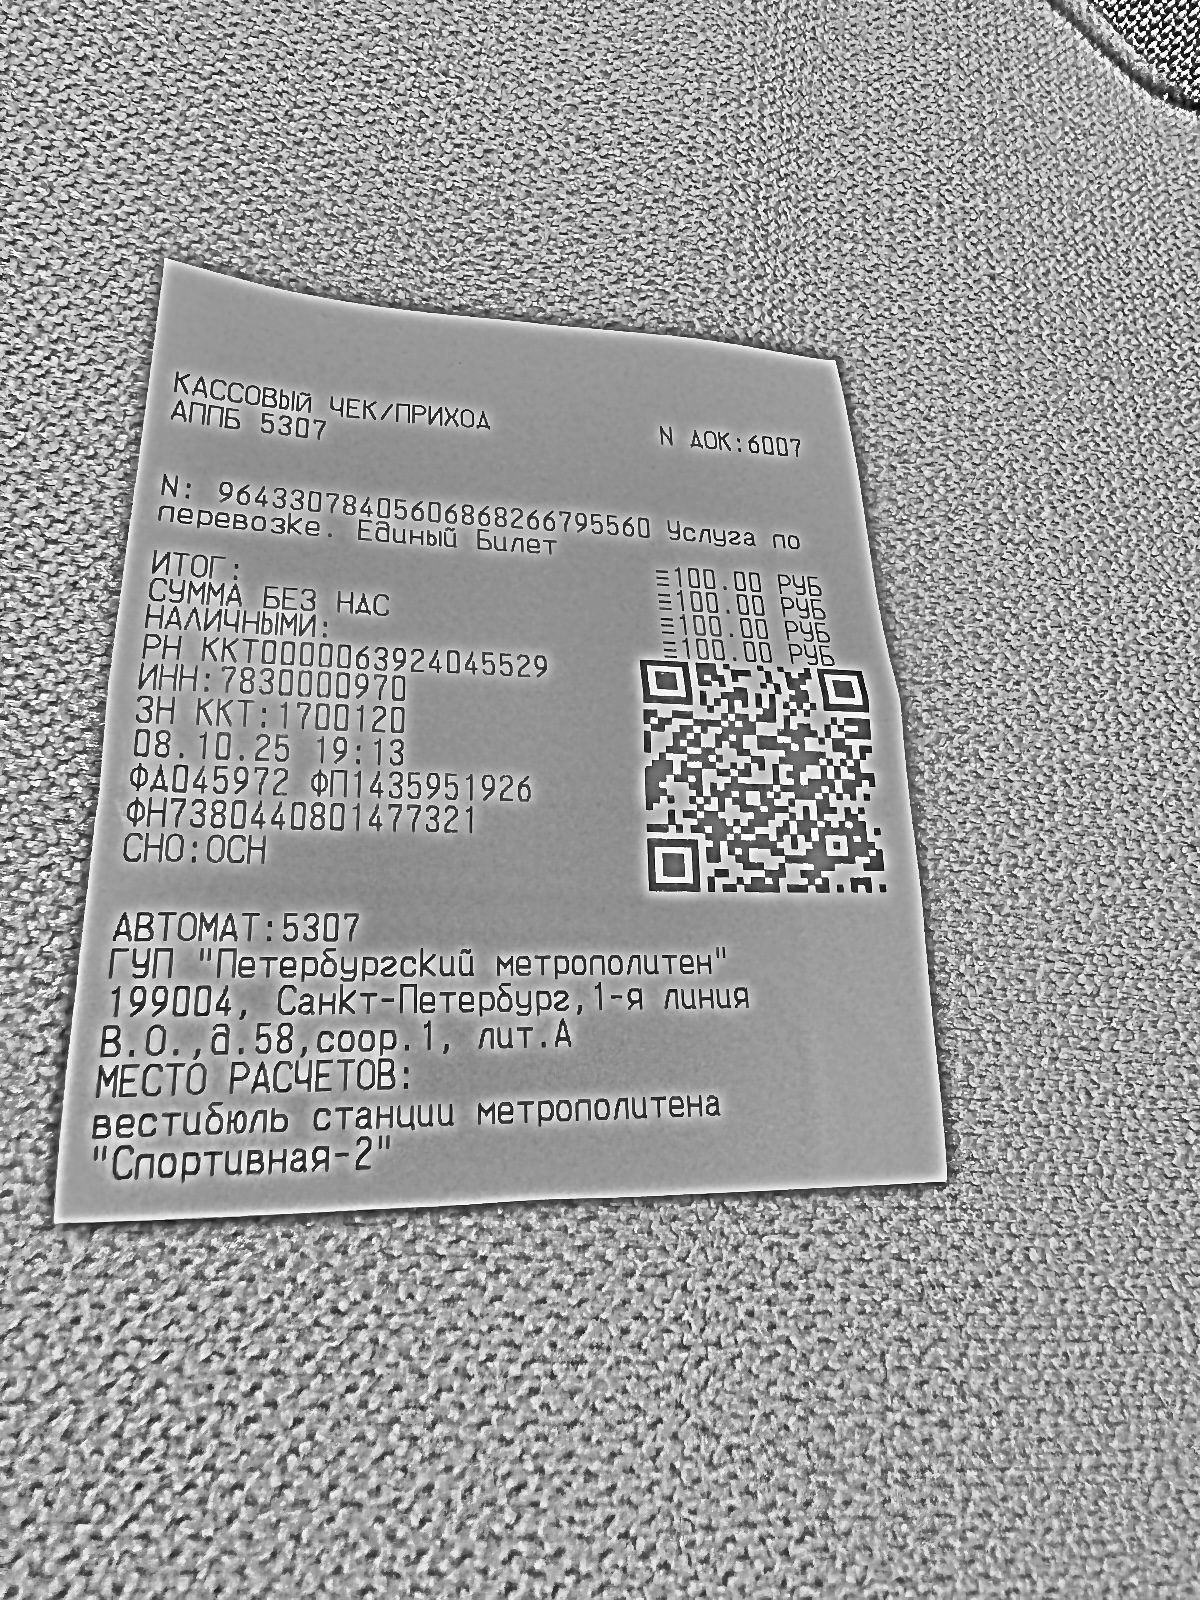
Продавец: ГУП "Петербургский метрополитен"
ИНН: 7830000970
Дата: 08.10.25
Товары: N: 96433078405606868266795560 Услуга по перевозке. Единый Билет
Количество: 1.000
Цена: 100.00
Сумма: 100.00
Итого: 100.00 РУБ